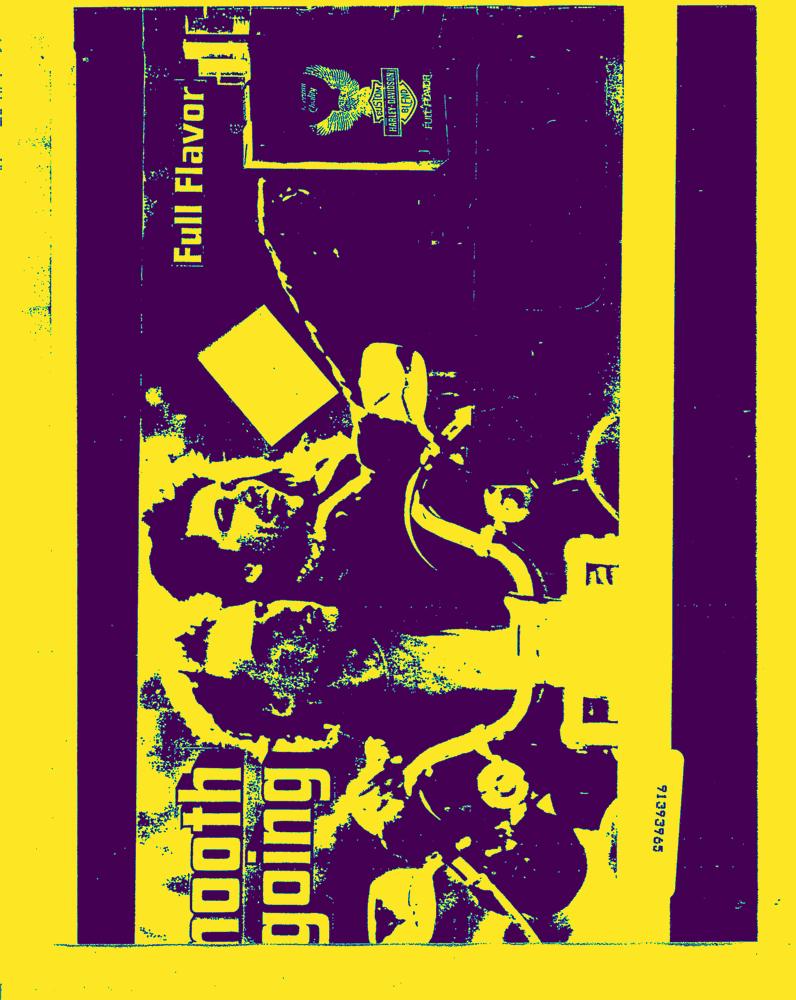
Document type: AD